Question: What appears to be the issue?
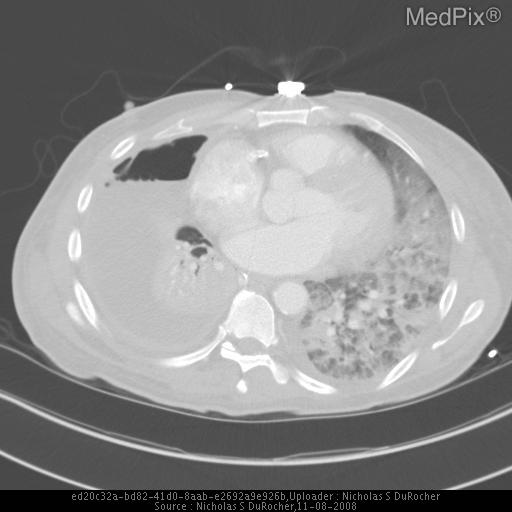
Answer: The findings suggest An air-fluid level in the right hemithorax, with marked atelectasis of the right lung.. Axial image in lung window demonstrates the hypodense, non-dependent focus is homogeneous air density and not lung tissue.. The patient might have a history of 60 yo M brought in from outside facility after being on broad spectrum antibiotics x 5 days.

The patients presents with severe dyspnea, renal failure, and hypotension.  Soon after admitance, the patient progressed to frank Acute Respiratory Distress Syndrome.